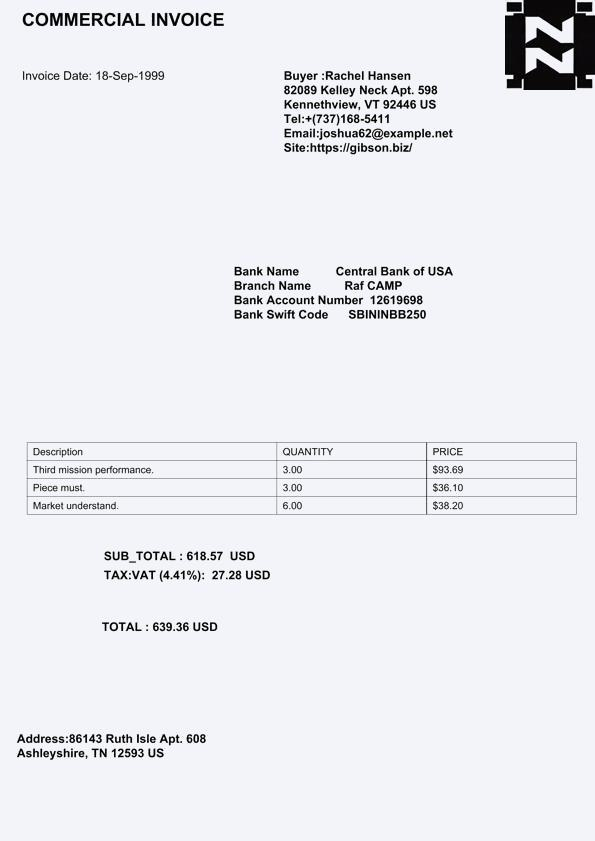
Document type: Invoice